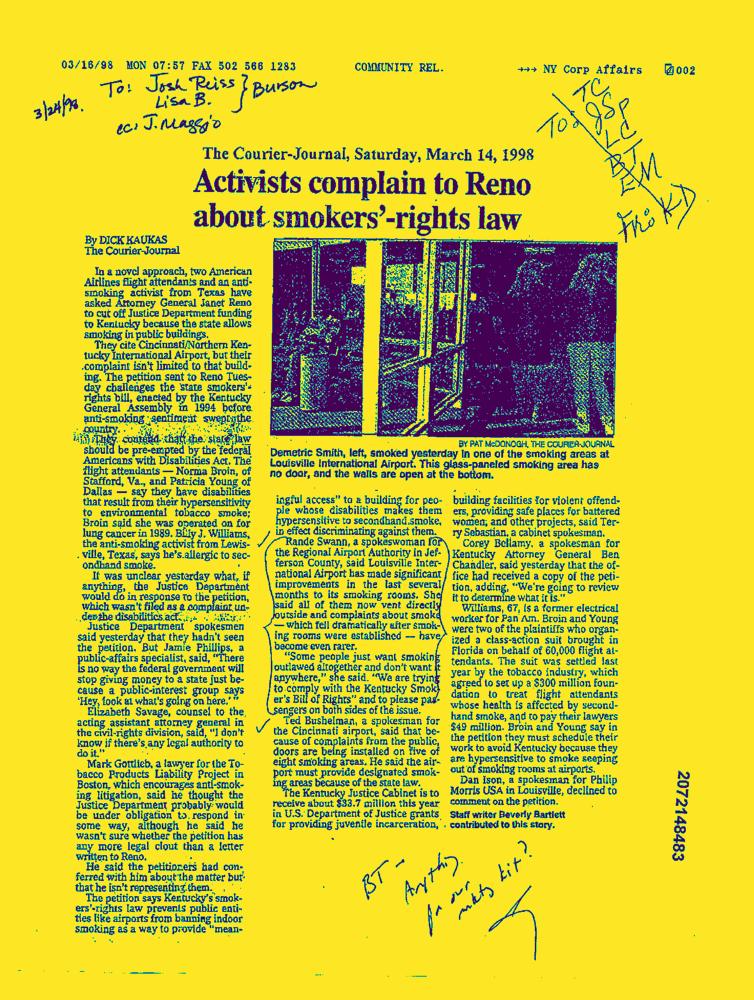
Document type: News-Article